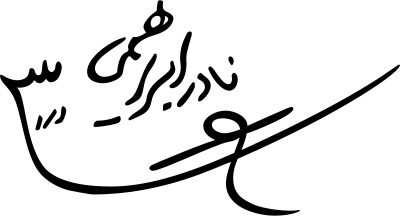
Signature of: nader ebrahimi